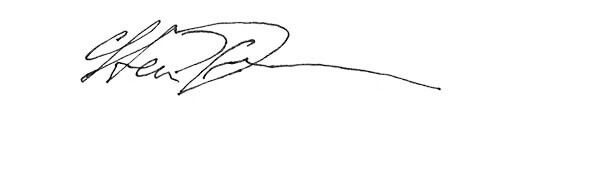
Signature of: steen krarup jensen